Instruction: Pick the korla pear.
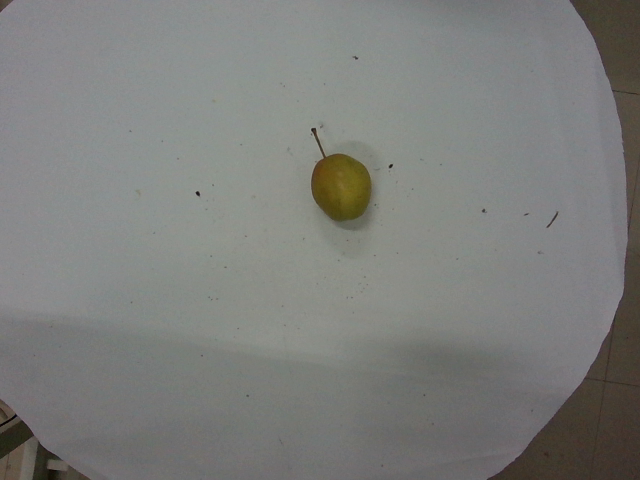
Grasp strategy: vertical